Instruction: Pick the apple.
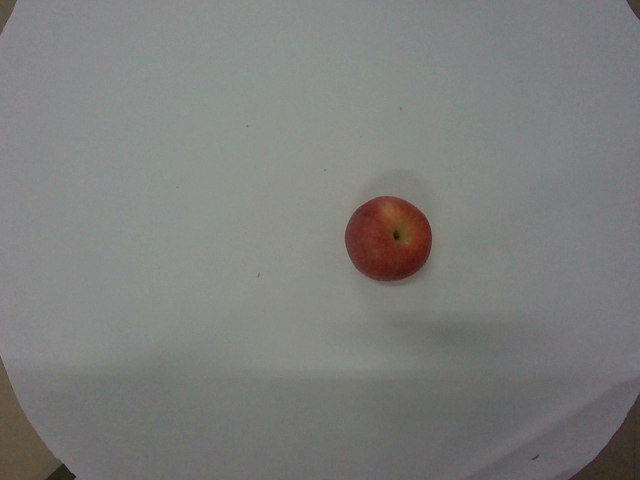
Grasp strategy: vertical